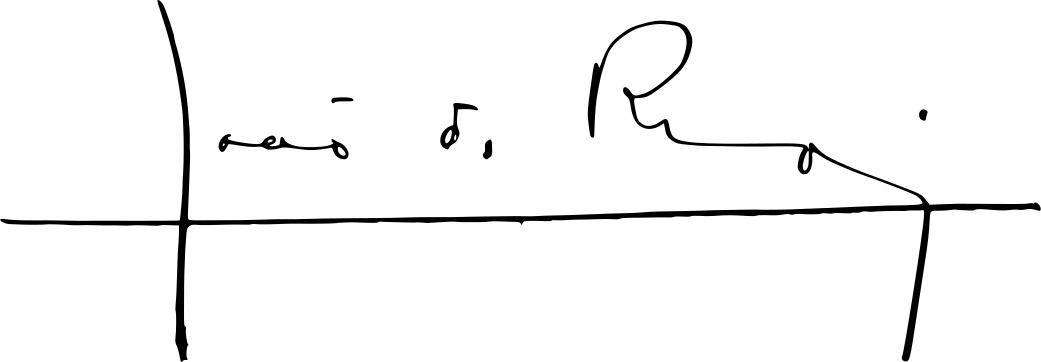
Signature of: joão do rio